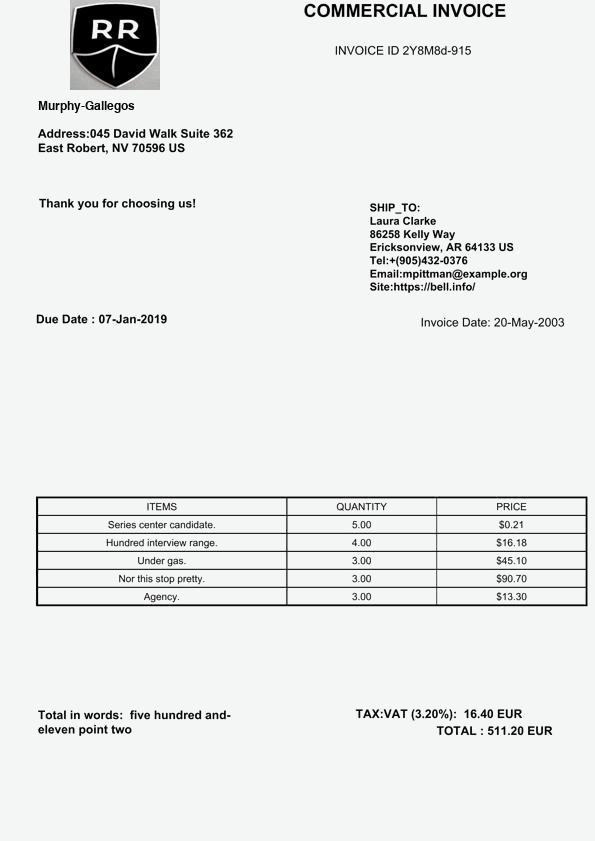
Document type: Invoice